Question: How is the history relevant to the case?
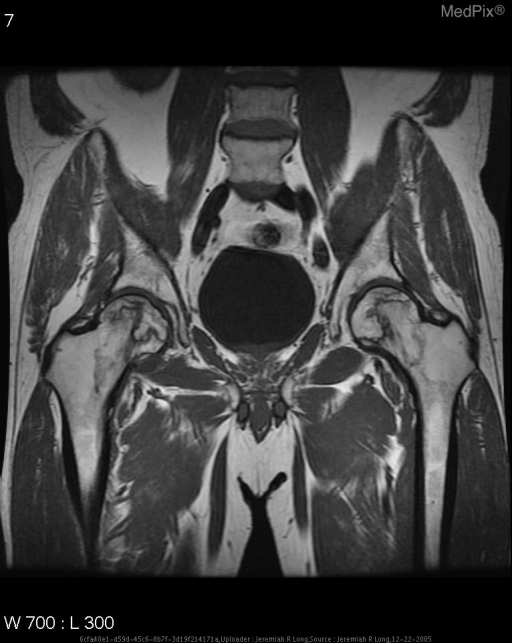
Answer: The patient's history of History of progressive bilateral hip pain. is key in understanding the case.